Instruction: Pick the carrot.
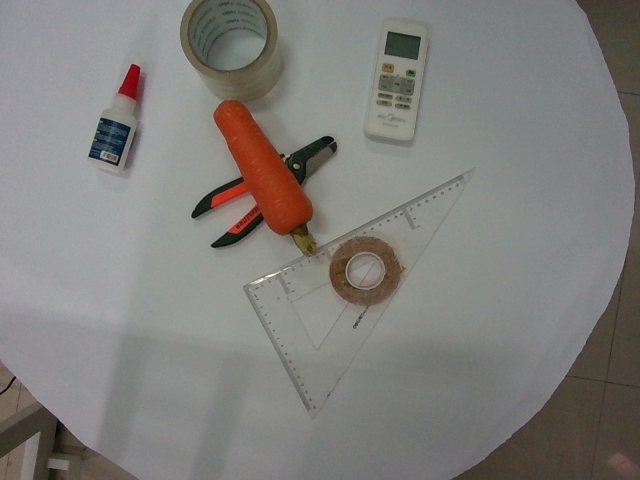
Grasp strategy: vertical